Question: What is the suspected problem?
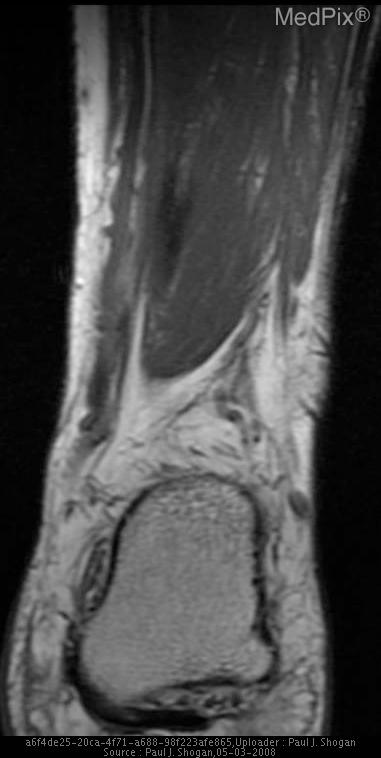
Answer: The findings suggest AP and lateral radiographs of the right ankle, reveal a soft-tissue mass without internal calcifications overlying the lateral malleolus.  Additionally, there is fusiform thickening of the Achilles Tendon.

MRI of the Right Ankle:  There is a multilobulated mass, measuring 2.6 x 2.5 x 1.4 cm at the anterior aspect of the fibula, that is isointense on T1, hypointense on T2, and isointense to the Achilles tendon on T2 weighted sequences.  There is no associated bony erosion.  Additionally, there is marked thickening of the Achilles tendon without hyperintense signal to suggest tear.  Also noted is convex curvature to the normally flat or concave anterior aspect of Achilles tendon.

MRI of the Left Ankle:  There is marked thickening of the Achilles tendon without hyperintense signal to suggest tear.  Also noted is convex curvature to the normally flat or concave anterior aspect of Achilles tendon.  Thickening of the tendinous portion of the medial plantar fascia is also noted.. T1 weighted coronal image of the left ankle reveals thickening of the tendinous portion of the medial plantar fascia.. The patient might have a history of 51 yo male with soft-tissue ankle mass..